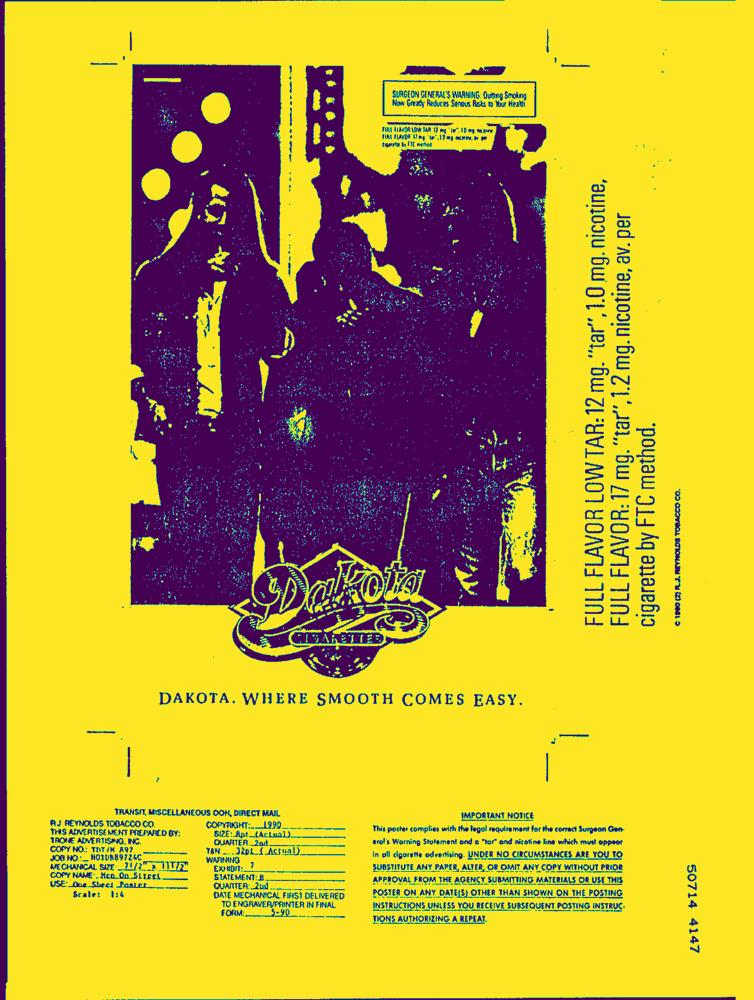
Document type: AD